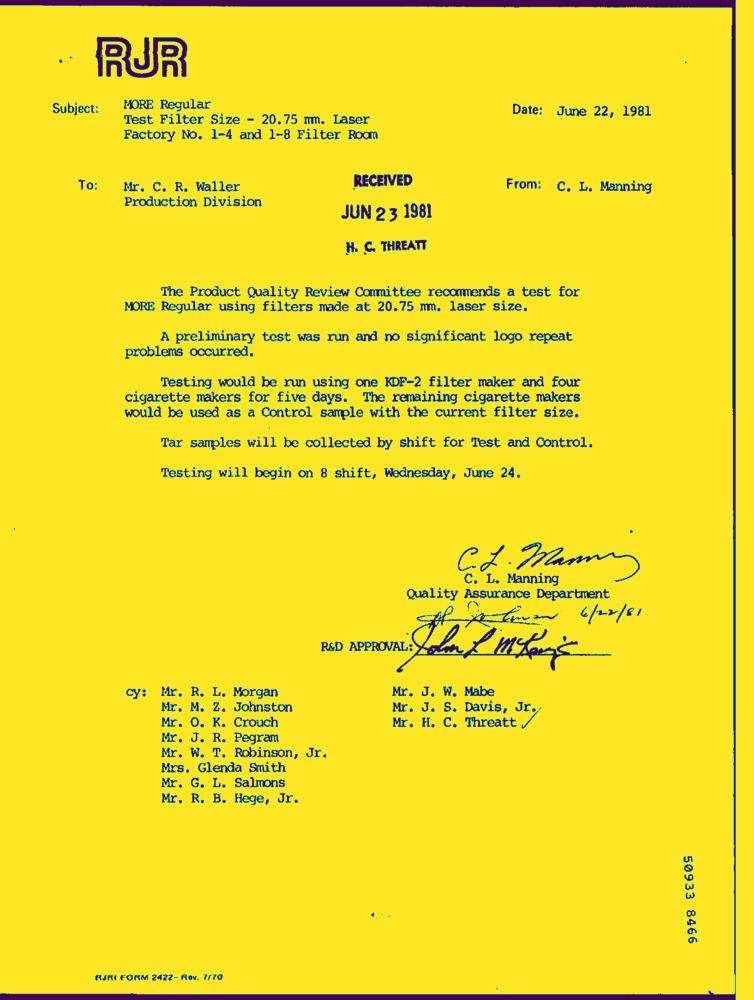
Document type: Letter-Doc